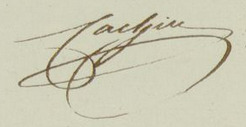
Signature of: joseph cachin